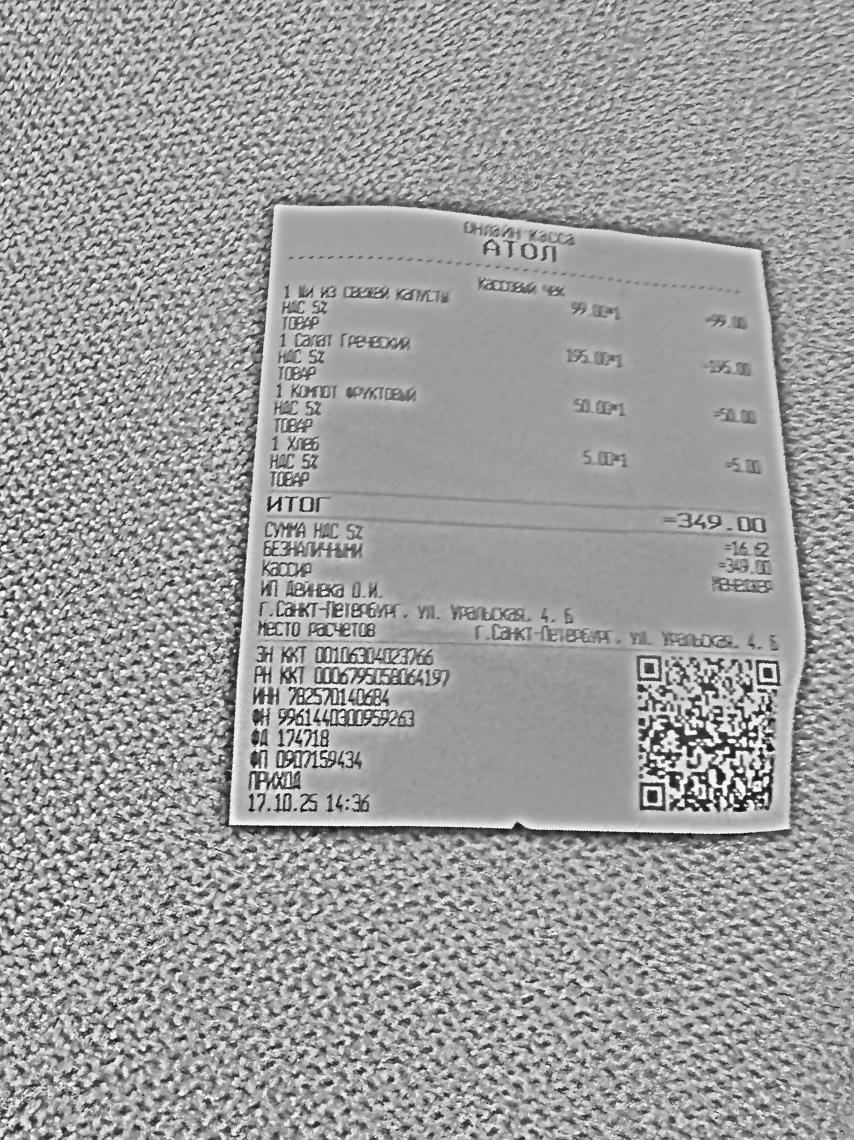
Продавец: ИП Дейнека О.И.
ИНН: 782570140684
Дата: 17.10.25
Товары: 1 Щи из свежей капусты; 1 Салат Греческий; 1 Компот фруктовый; 1 Хлеб
Количество: 1; 1; 1; 1
Цена: 99.00; 195.00; 50.00; 5.00
Сумма: 99.00; 195.00; 50.00; 5.00
Итого: 349.00